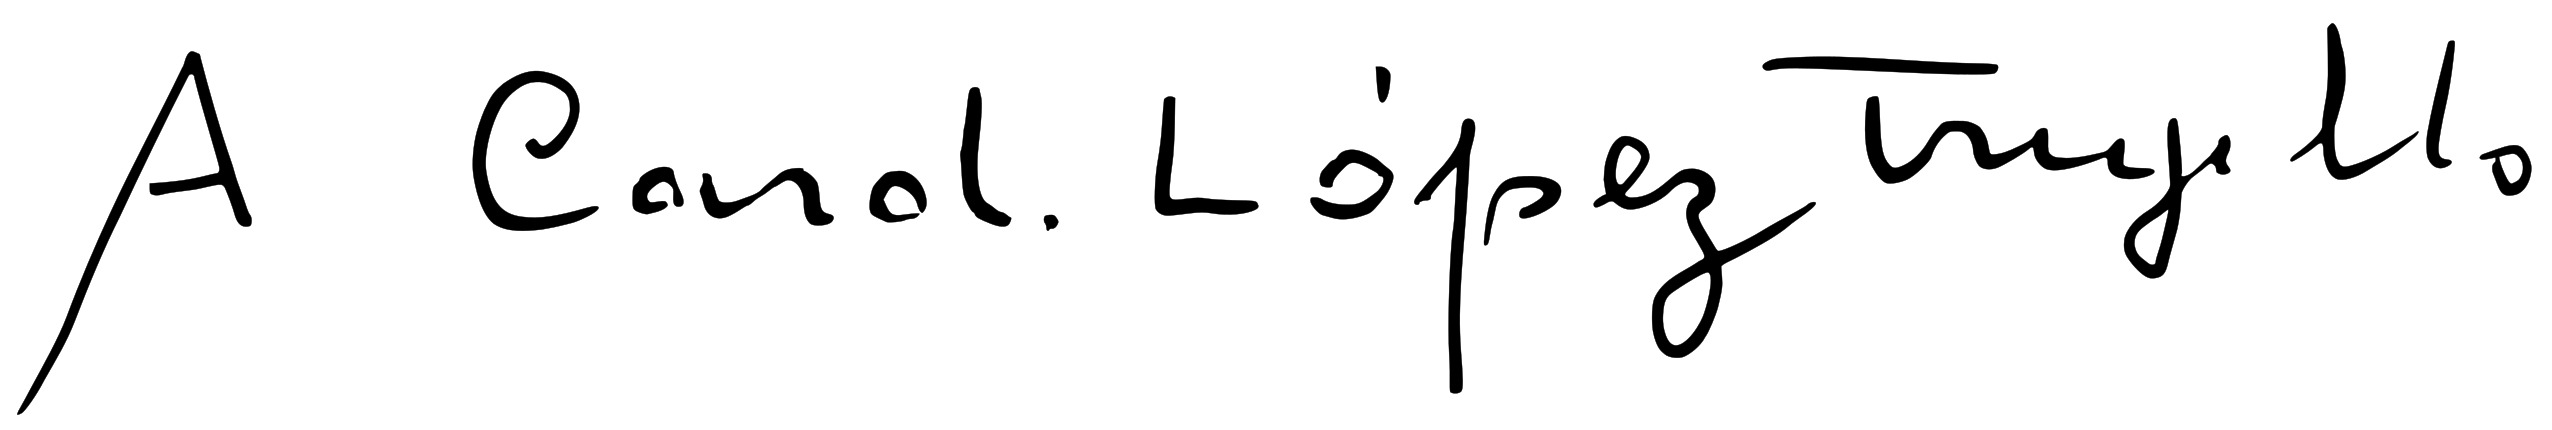
Signature of: alfonso lópez trujillo